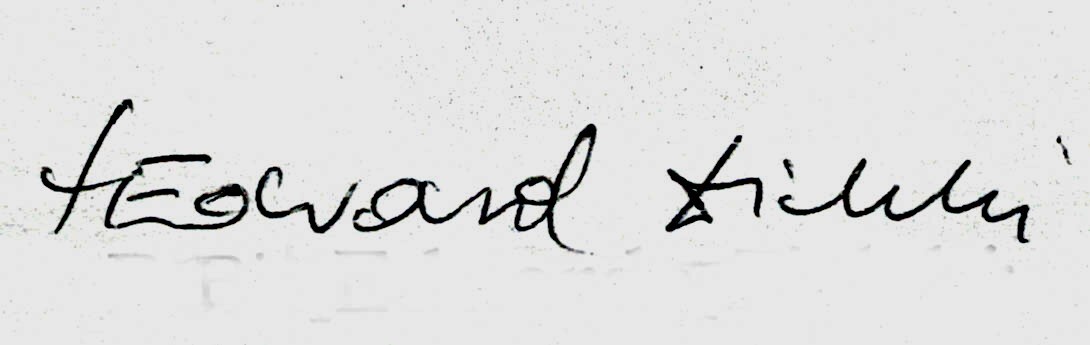
Signature of: edward zielski